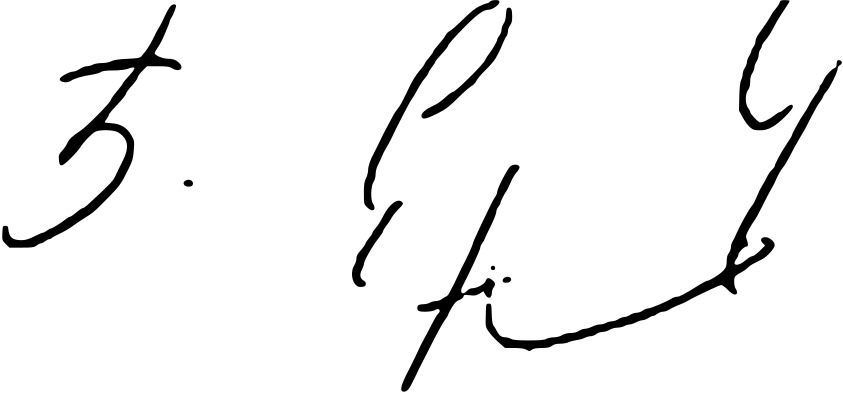
Signature of: juansher burchuladze